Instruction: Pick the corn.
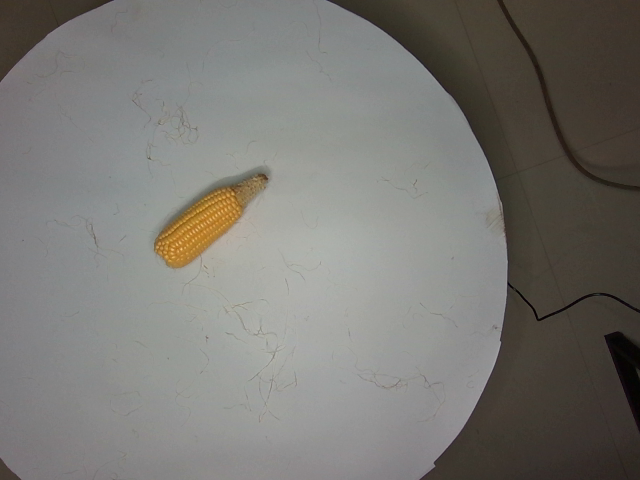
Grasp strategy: vertical